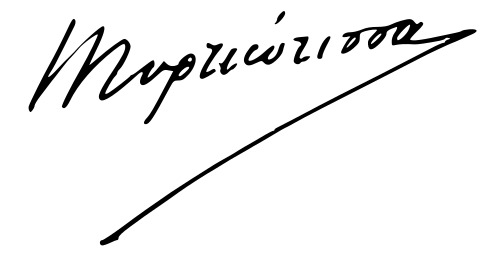
Signature of: theoni drakopoulou